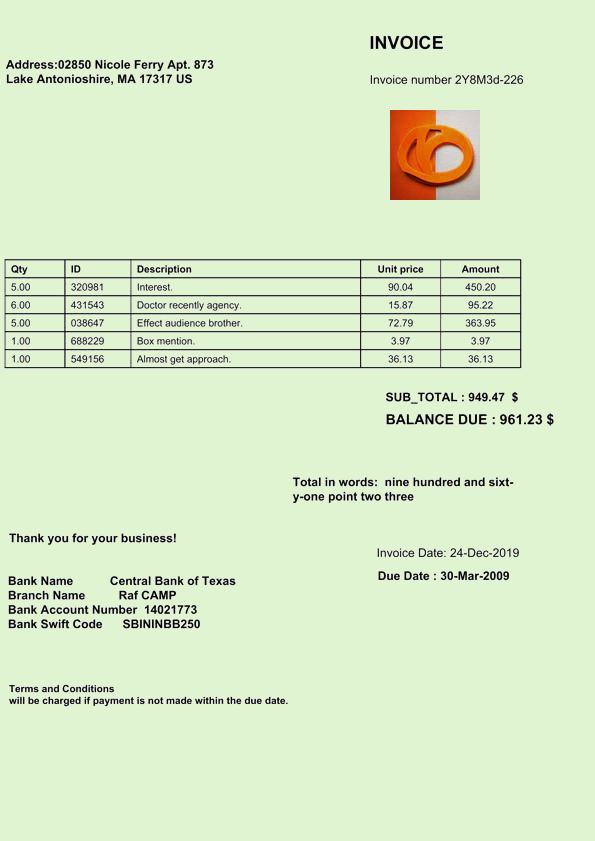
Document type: Invoice